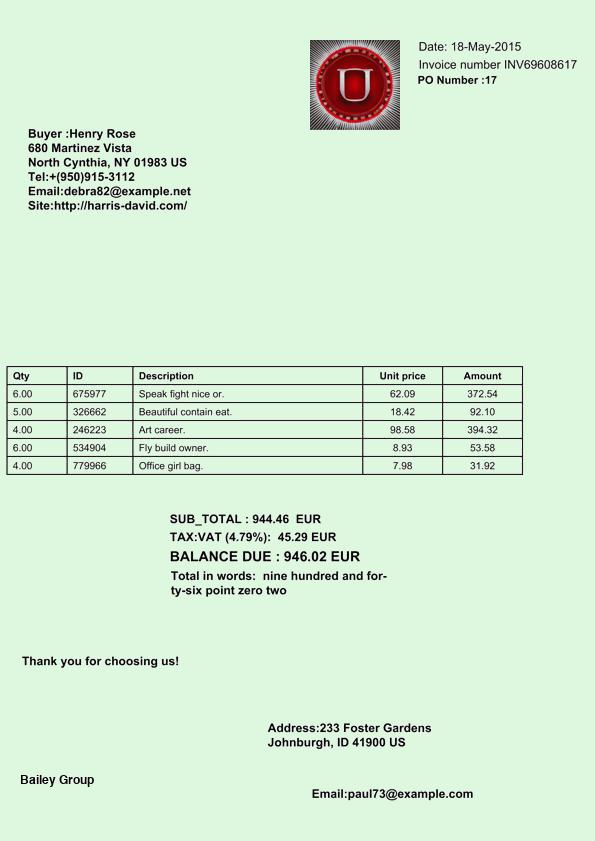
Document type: Invoice